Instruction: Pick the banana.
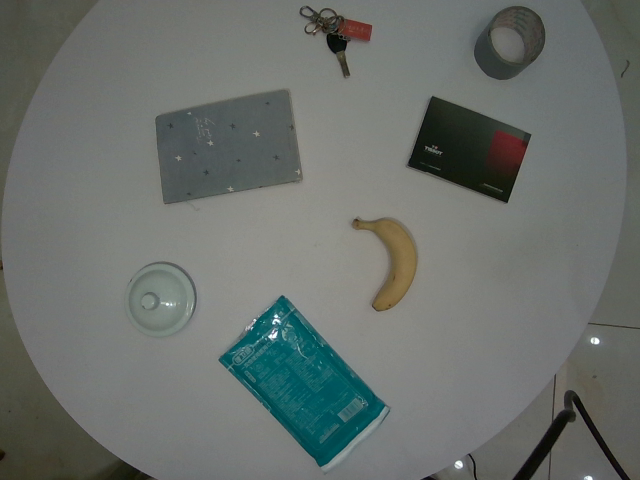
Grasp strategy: vertical